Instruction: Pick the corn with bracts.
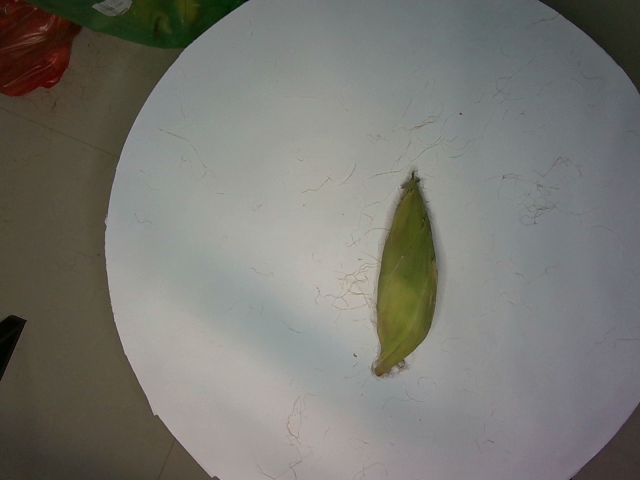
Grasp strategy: vertical